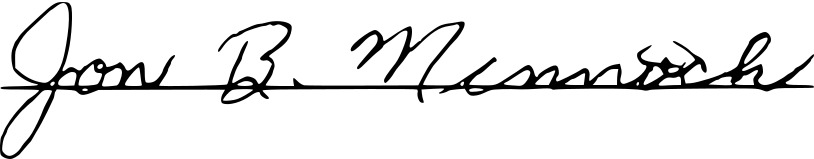
Signature of: colton nile